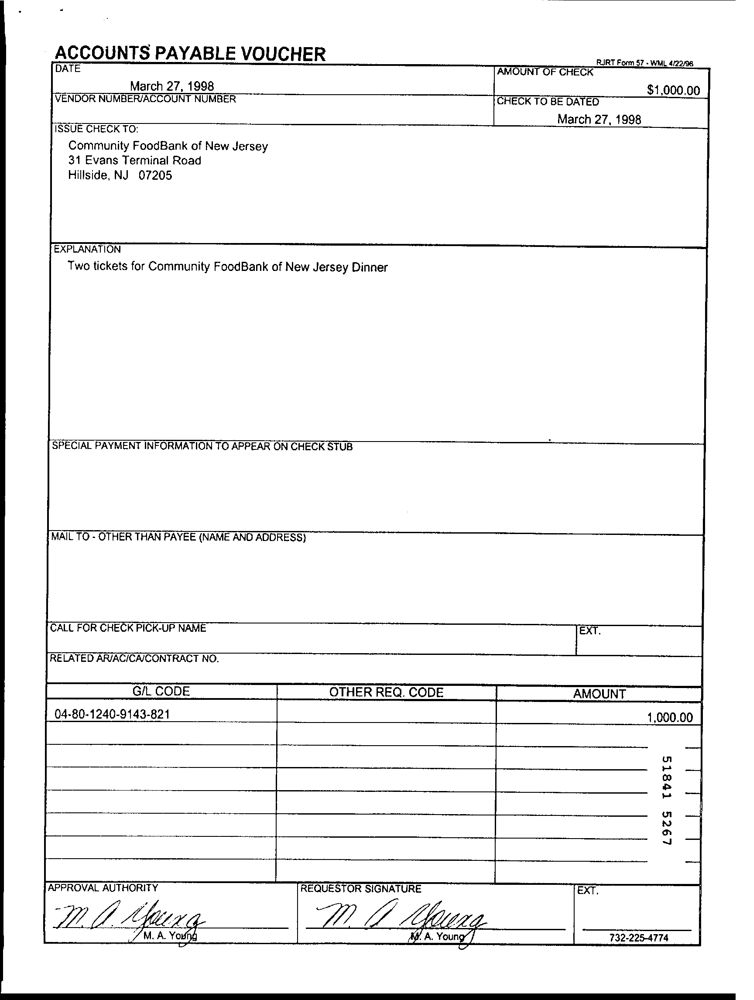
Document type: Invoice